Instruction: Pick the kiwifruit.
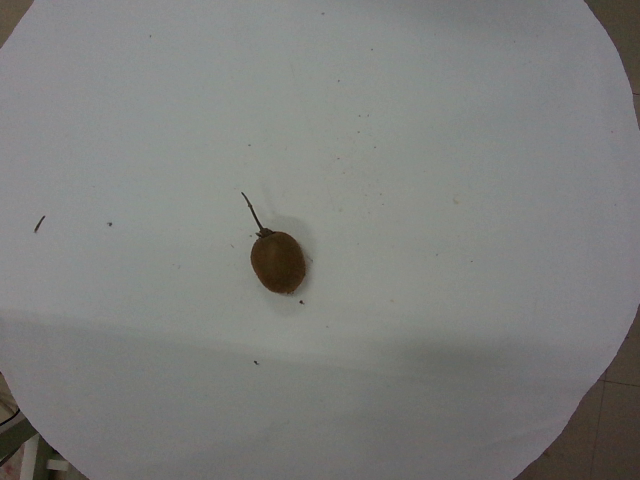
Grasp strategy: vertical